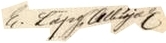
Signature of: enrique lópez albújar